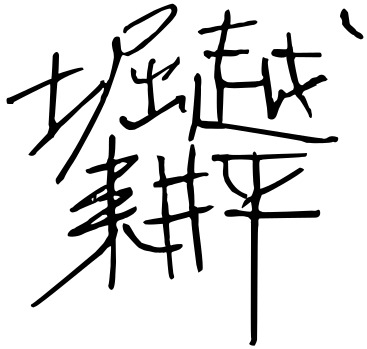
Signature of: kōhei horikoshi